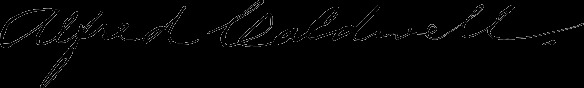
Signature of: alfred caldwell jr